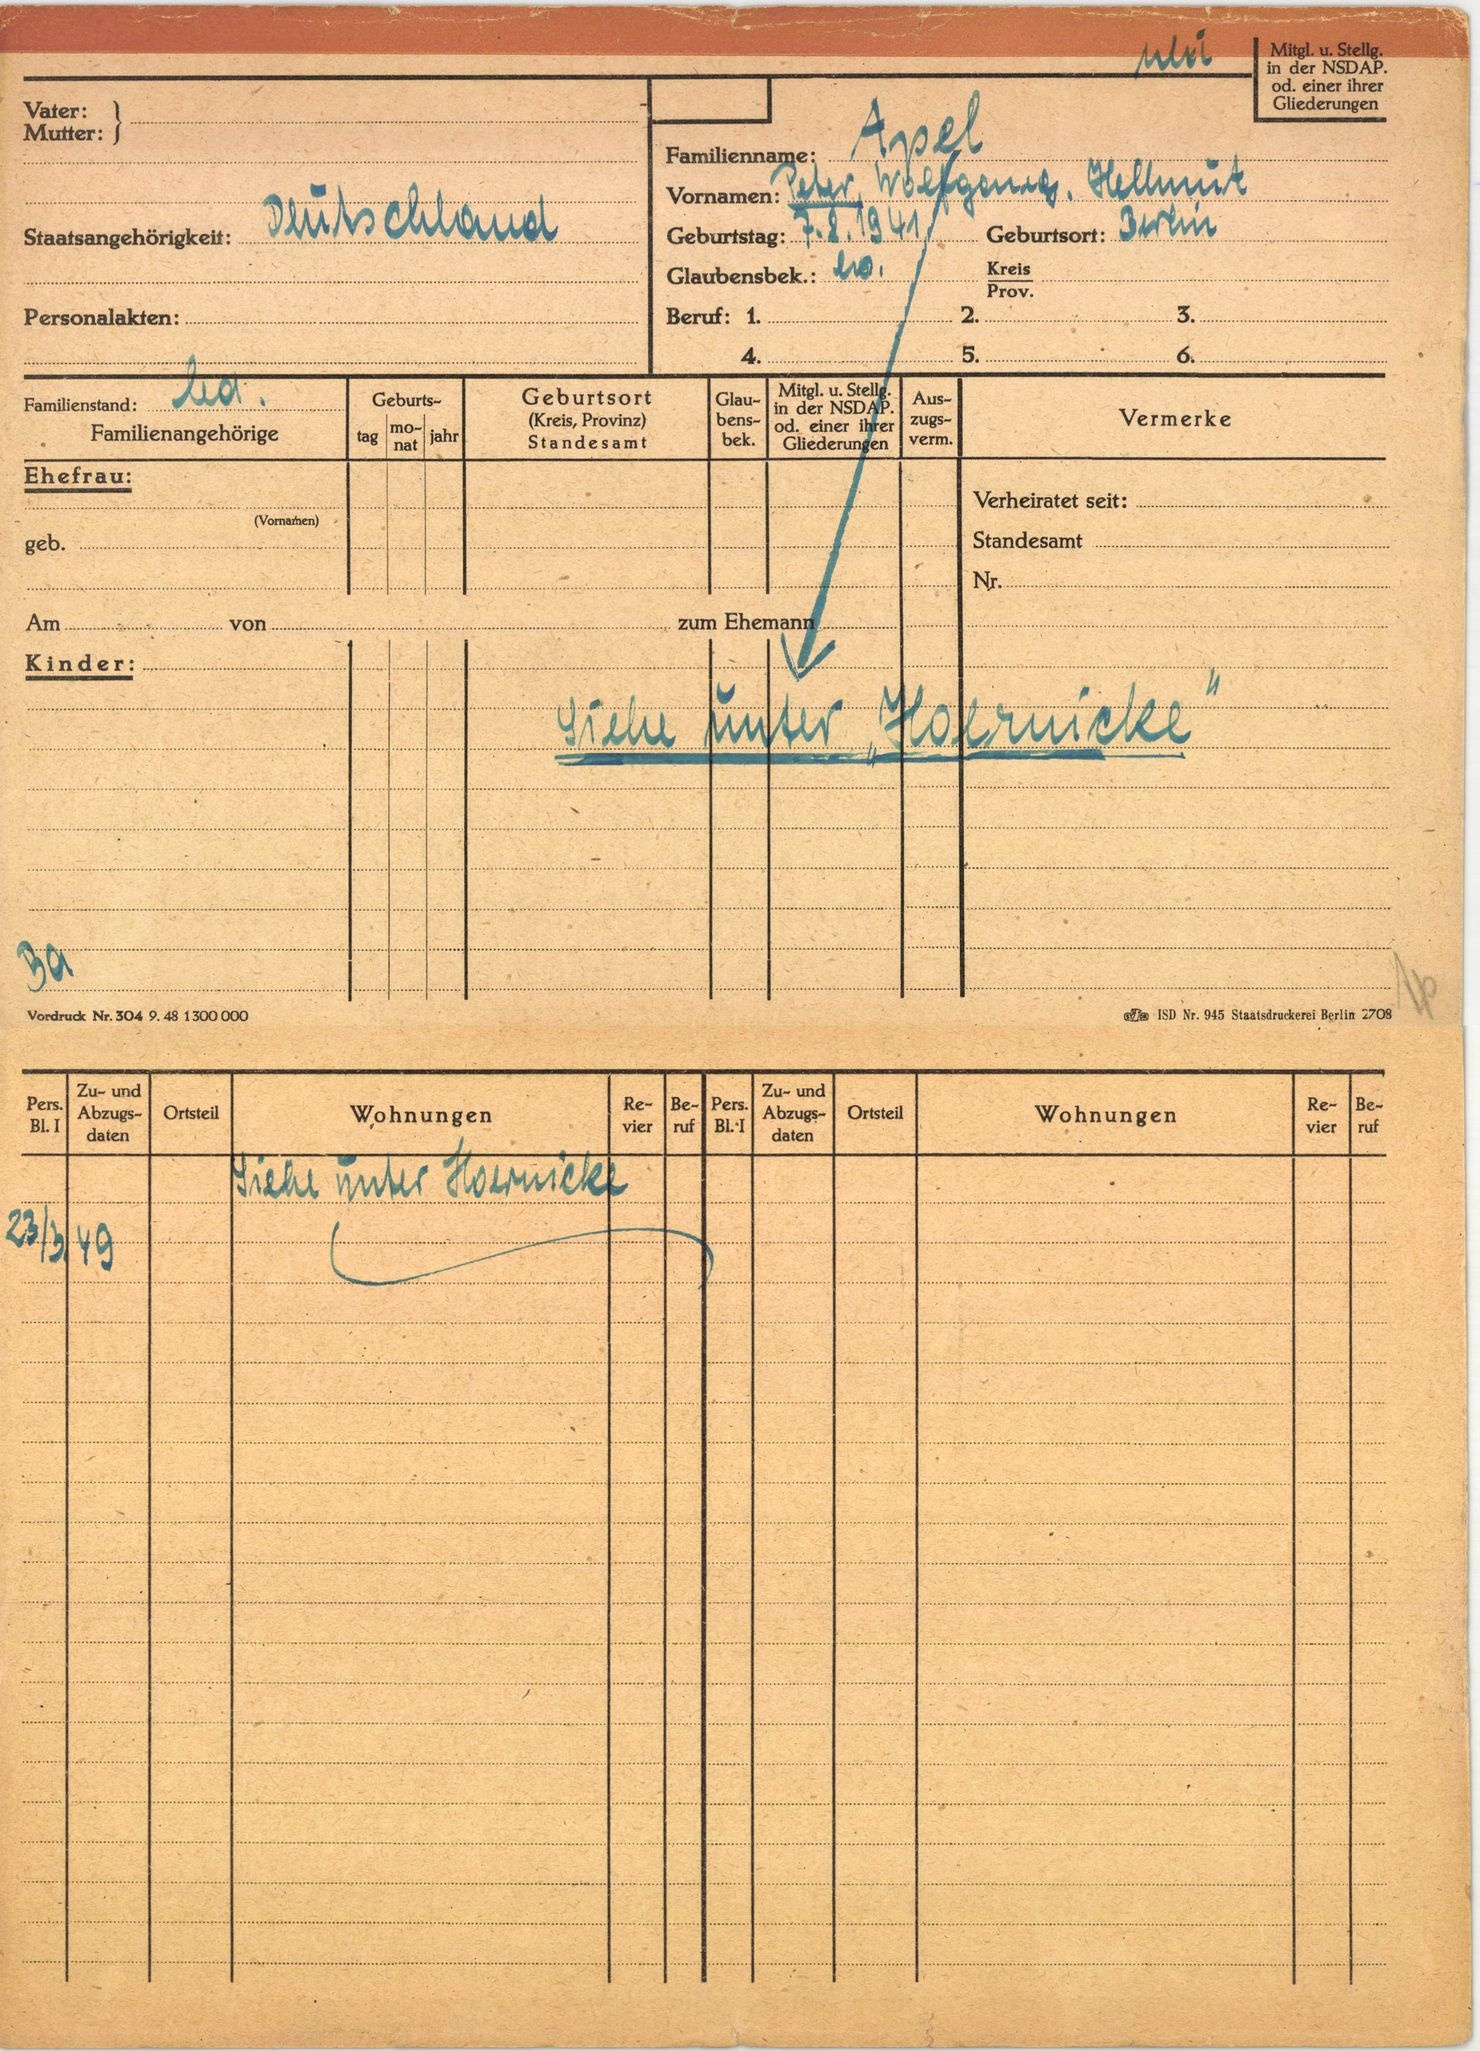
Apel